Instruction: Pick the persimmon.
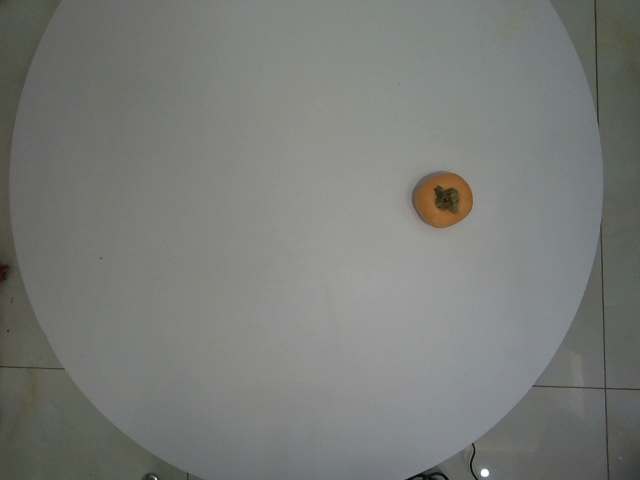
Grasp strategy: vertical